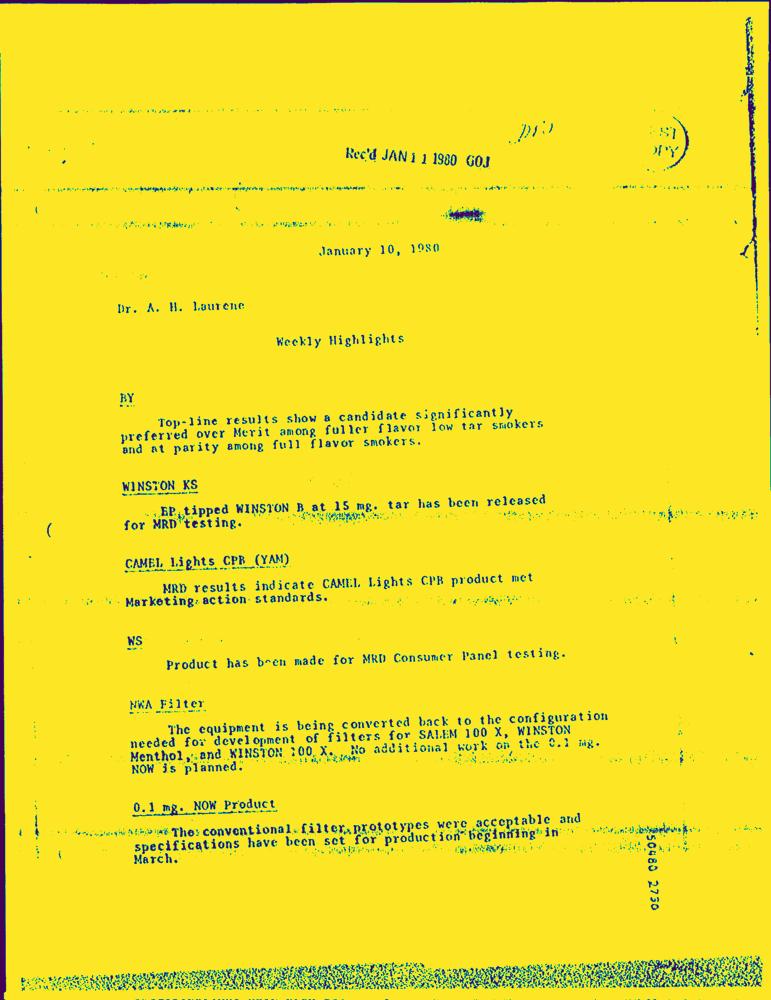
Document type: Letter-Doc